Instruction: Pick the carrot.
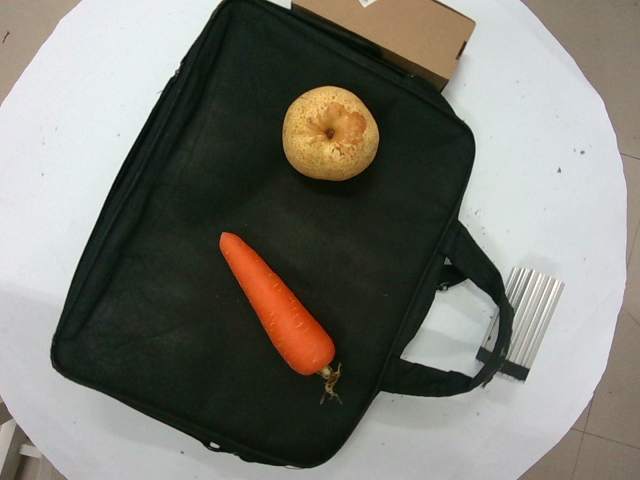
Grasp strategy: vertical